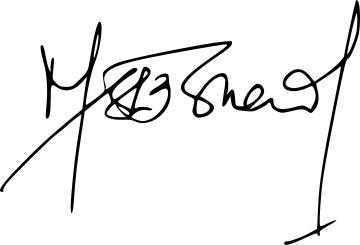
Signature of: shehbaz sharif